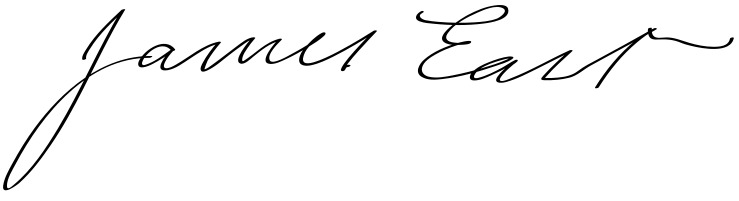
Signature of: james east